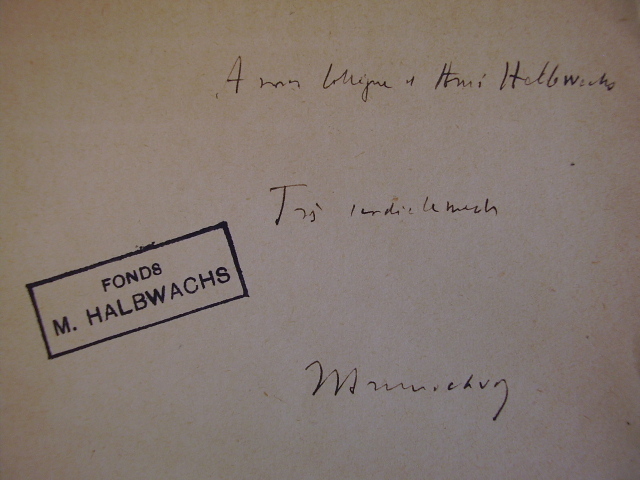
Signature of: léon brunschvicg